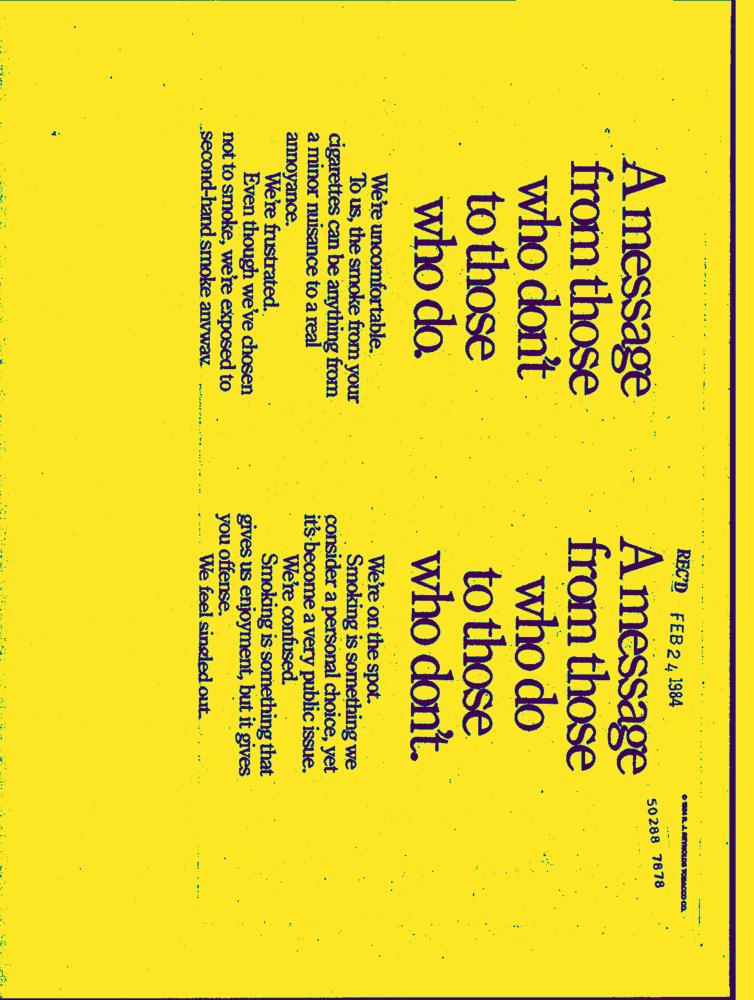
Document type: AD